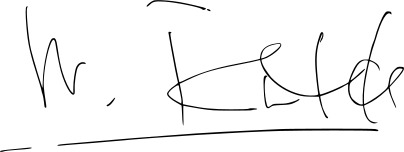
Signature of: mark rutte